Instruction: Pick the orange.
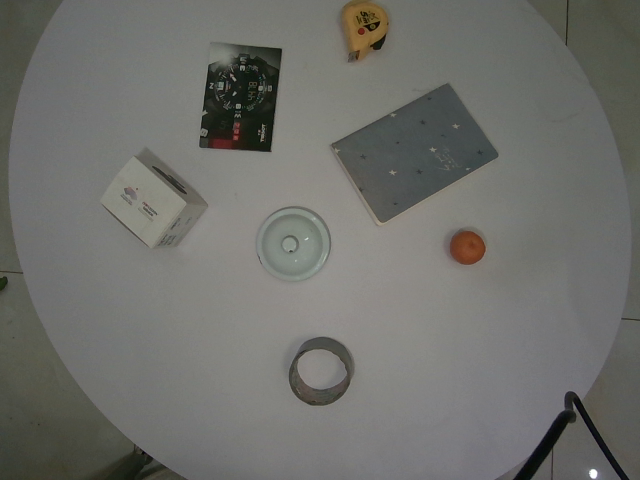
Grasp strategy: vertical